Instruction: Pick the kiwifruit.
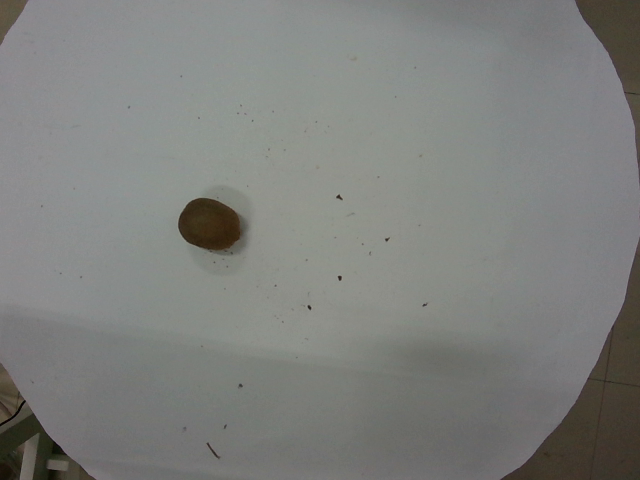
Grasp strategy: vertical